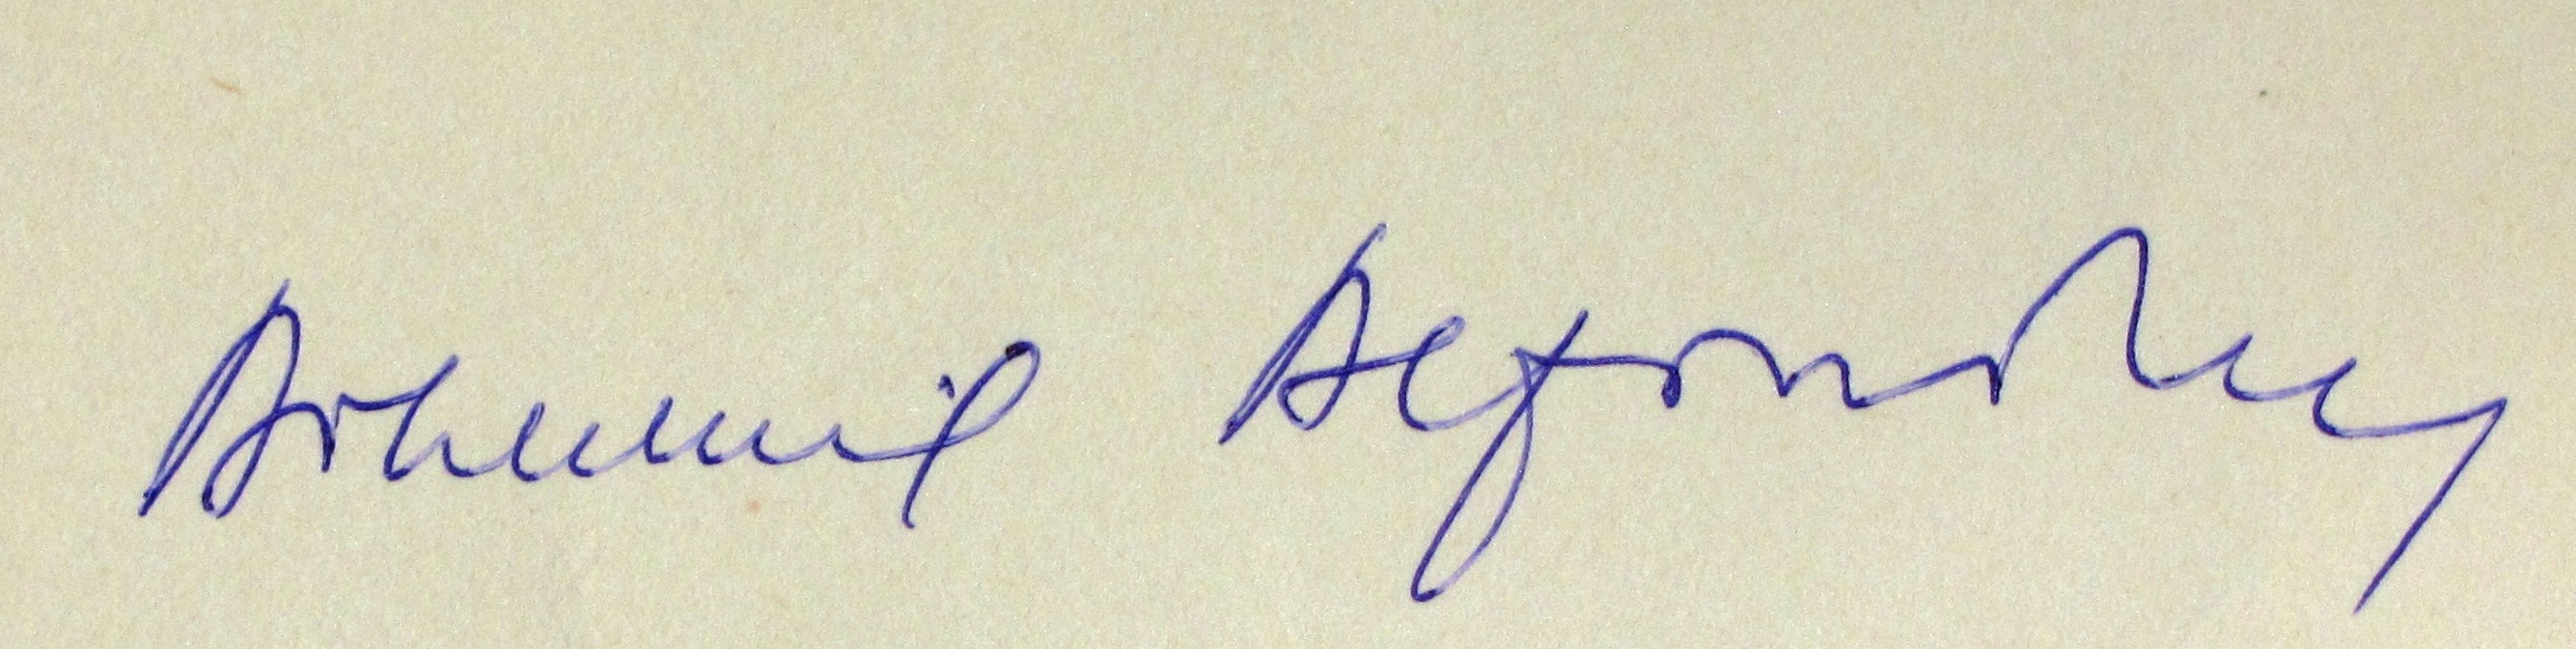
Signature of: bohumil bezouška